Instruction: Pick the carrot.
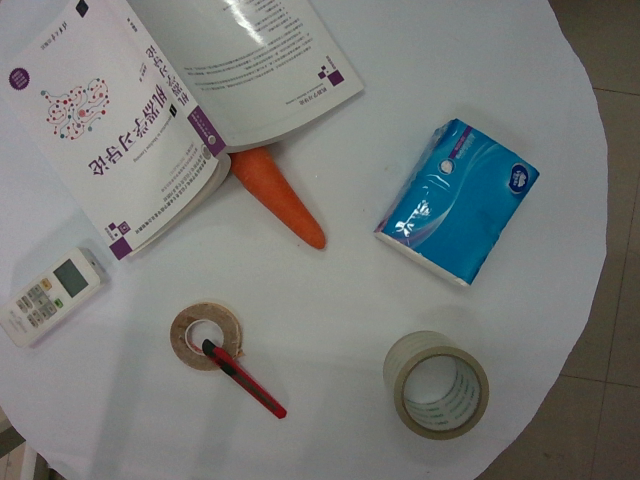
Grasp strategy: vertical